Question: In what way does the history help explain the case?
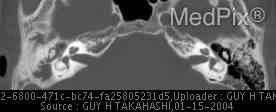
Answer: The patient's history of 14 y/o male with intermittent otorrhea of right ear and right TM perforation. is key in understanding the case.